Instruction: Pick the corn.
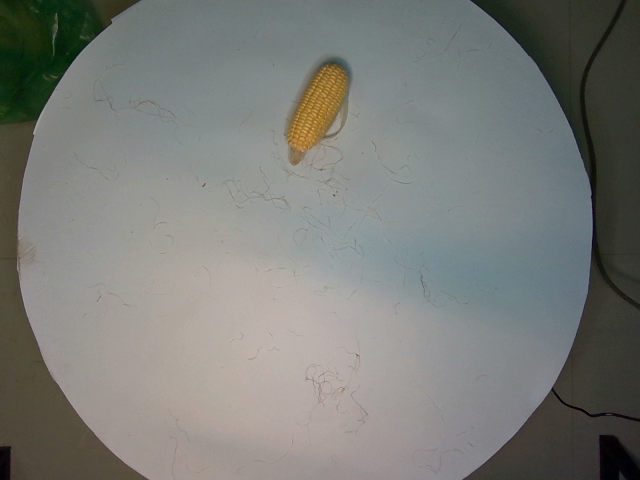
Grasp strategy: vertical